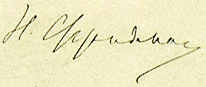
Signature of: naphtali friedman